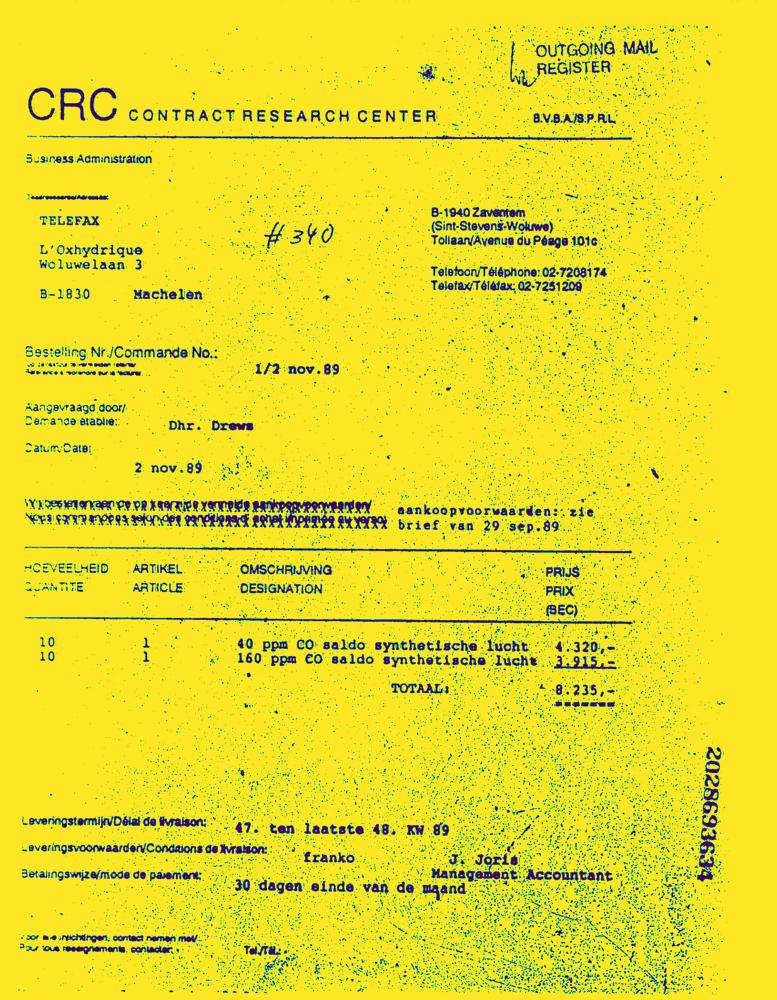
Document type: Invoice-Doc